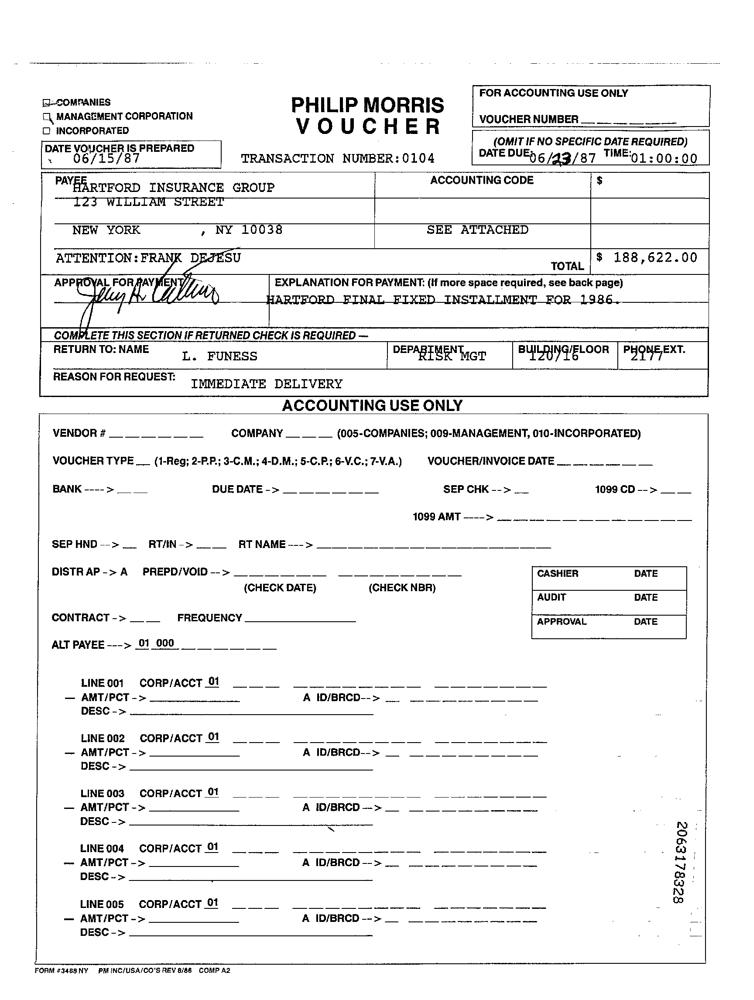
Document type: Invoice